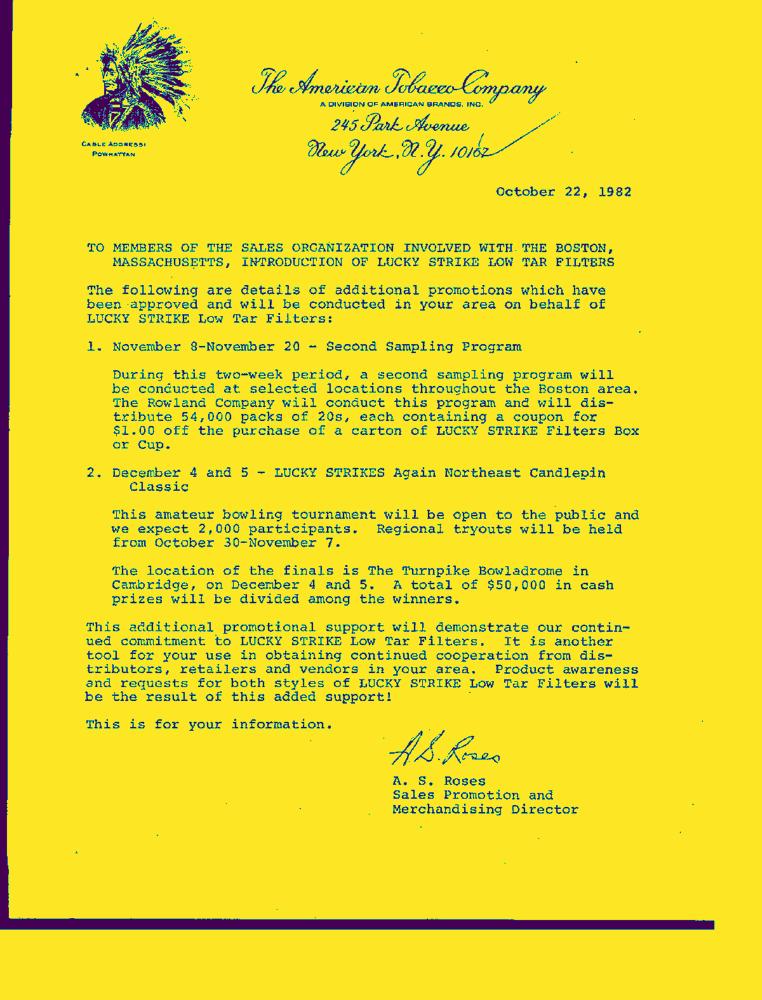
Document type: Letter-Doc